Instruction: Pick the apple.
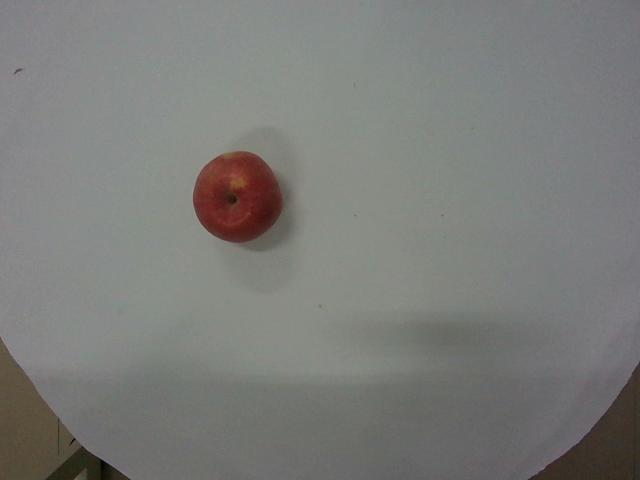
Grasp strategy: vertical